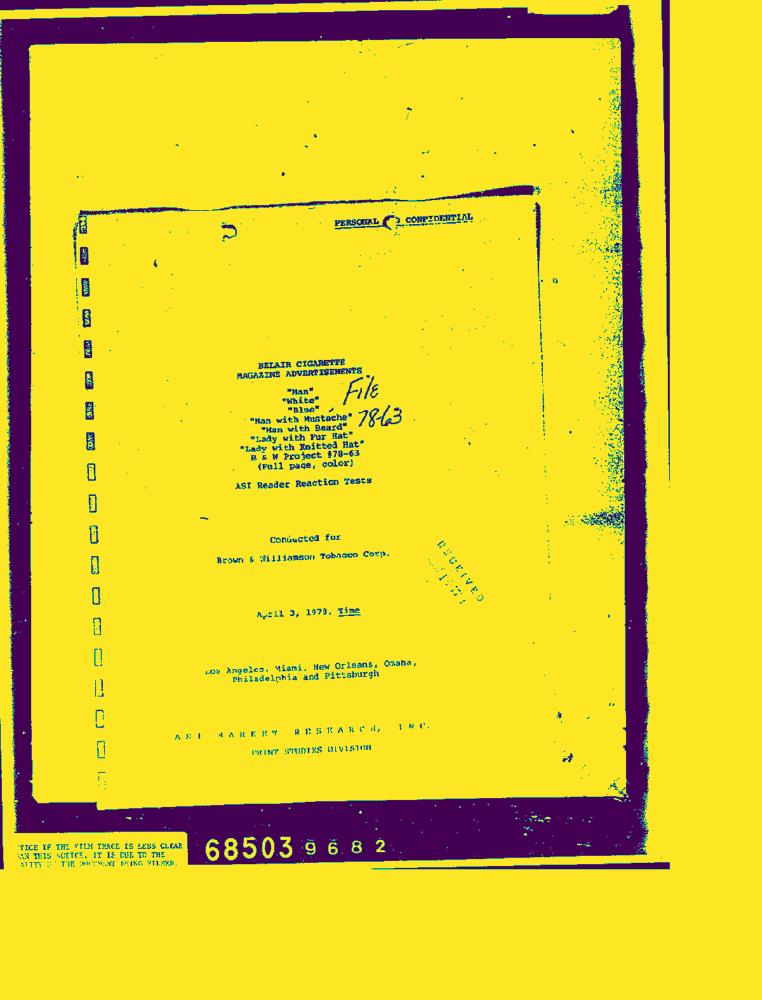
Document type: AD